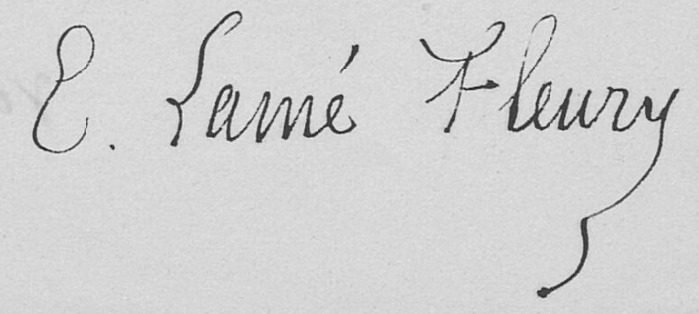
Signature of: ernest jules frédéric lamé fleury